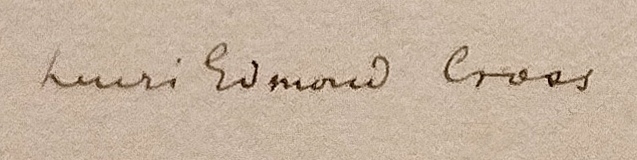
Signature of: henri edmond cross